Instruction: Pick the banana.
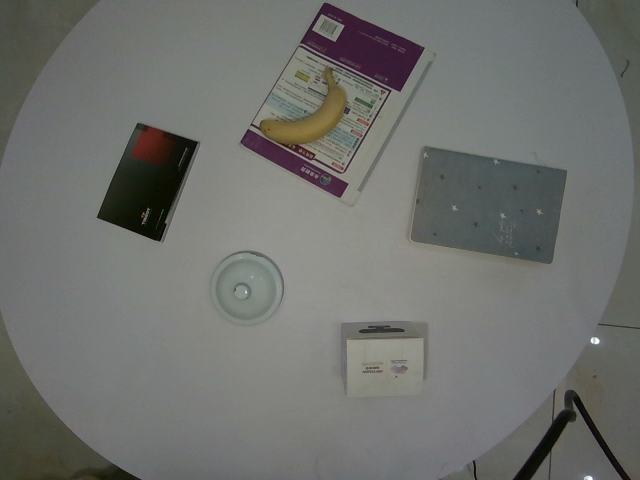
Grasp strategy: vertical